Question: How is the history relevant to the case?
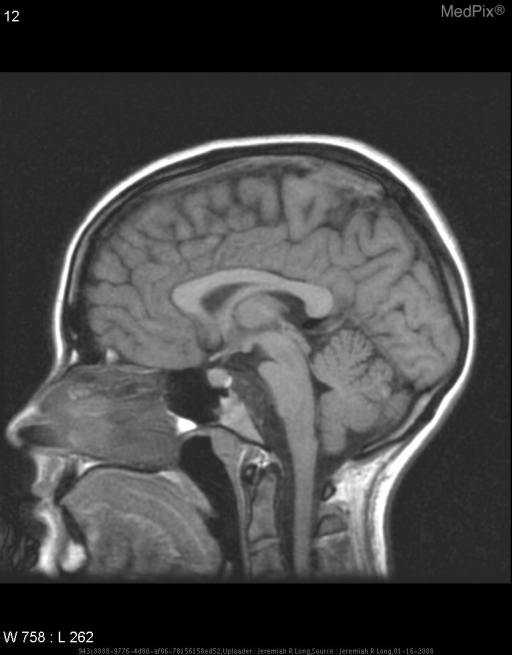
Answer: The patient's history of 20 year-old female with a history of diplopia presents to the emergency department. is key in understanding the case.